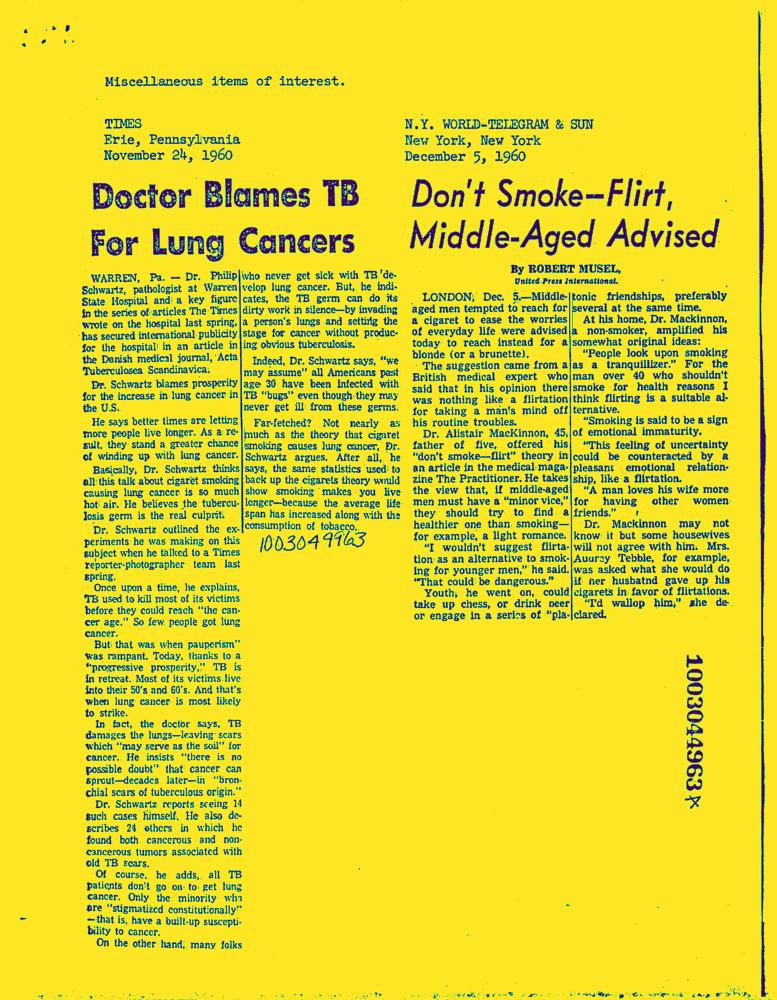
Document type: News-Article